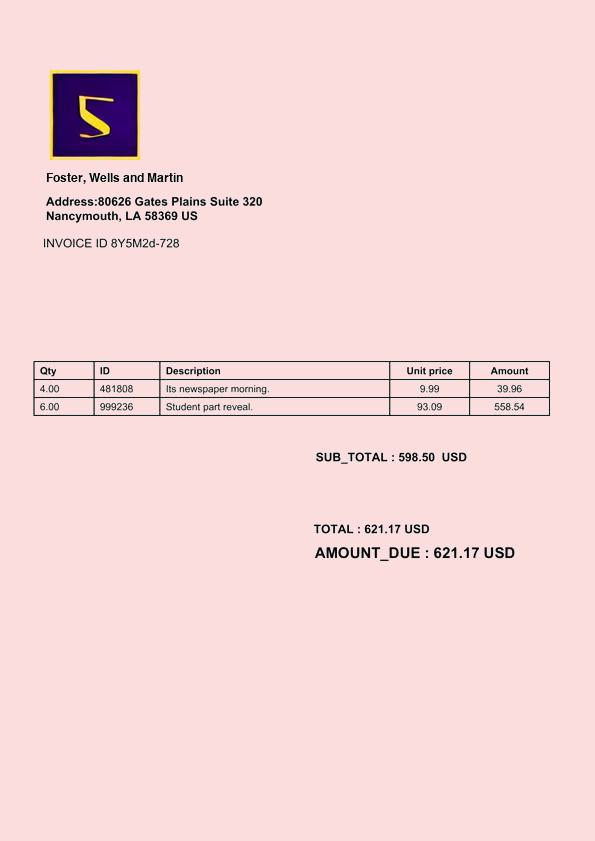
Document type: Invoice